Question: Describe the condition in detail:
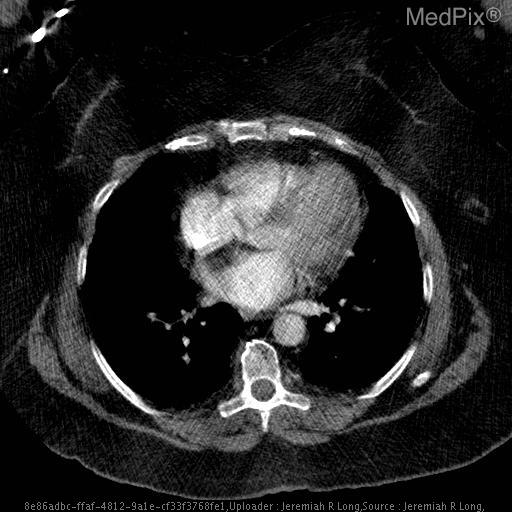
Answer: The disease is discussed as: Lipomatous hypertrophy of the interatrial septum (LHAS) is a benign process characterized by accumulation of fat within the interatrial septum.  The incidence of LHAS is 1% in autopsy series and increases with increasing age and obesity.  This lesion is of little clinical significance; patients with LHAS have slightly higher risk of supraventricular tachycardia, and several cases of hemodynamically significant SVC obstruction have been reported.  Otherwise, LHAS tends to be an incidental finding.
	At imaging, LHAS demonstrates fat attenuation and follows the signal intensity of fat on MR sequences.  Narrowing of the lesion around the fossa ovalis lends the lesion a dumbbell-shaped contour.
	The presence of fat in a cardiac mass excludes lesions such as myxomas, fibromas, and fibroelastosis.  Cardiac lipomas are uncommon lesions and tend to be subendocardial or subpericaridal in location, and generally a capsule can be found at imaging.  Cardiac liposarcomas are extremely rare, often presenting with metastases or cardiac constrictive symptoms.